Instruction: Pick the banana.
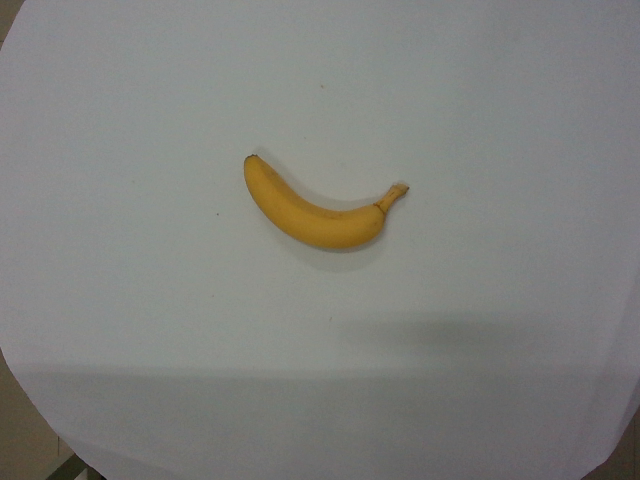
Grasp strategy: vertical